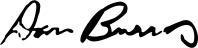
Signature of: dan burros